Question: What might the diagnosis be?
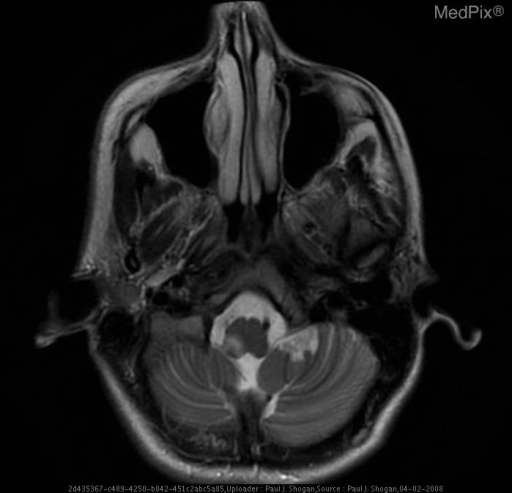
Answer: The possible diagnosis includes Dissection
Racemose Capillary Telangiectasia.